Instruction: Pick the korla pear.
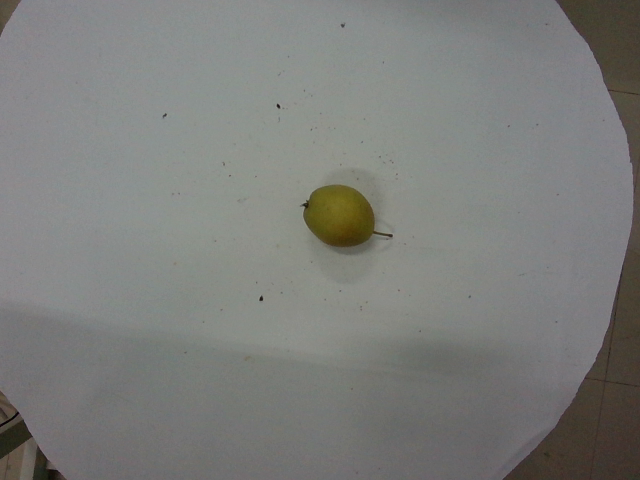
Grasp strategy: vertical